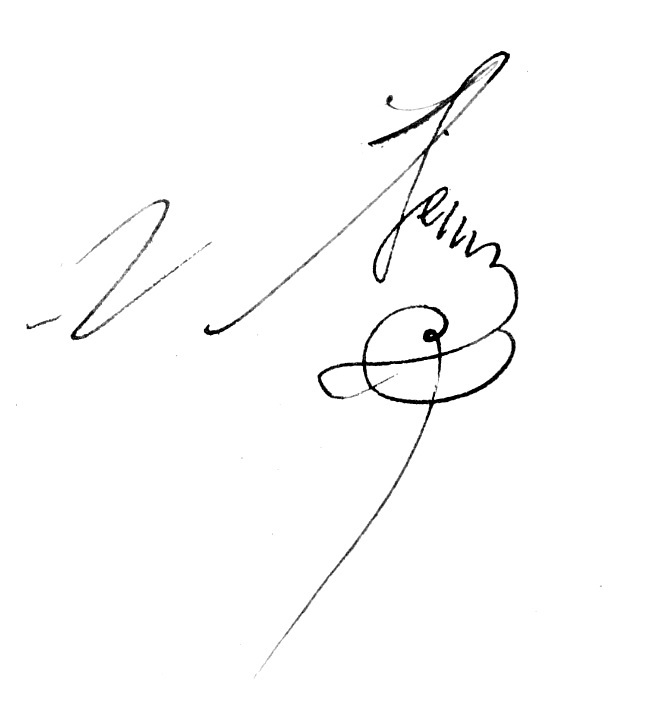
Signature of: jean andré sers